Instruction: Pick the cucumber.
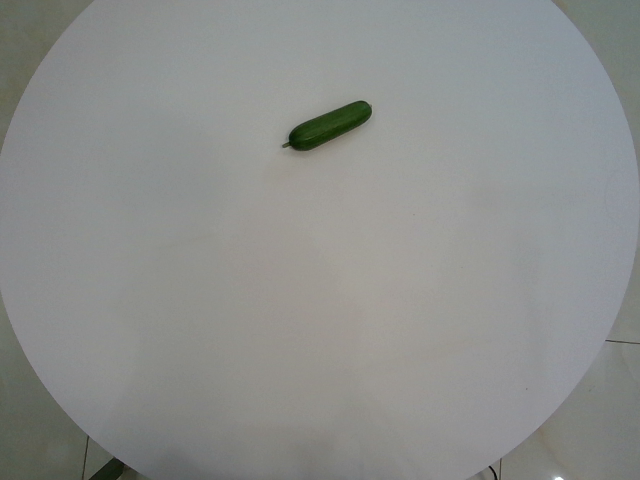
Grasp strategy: vertical